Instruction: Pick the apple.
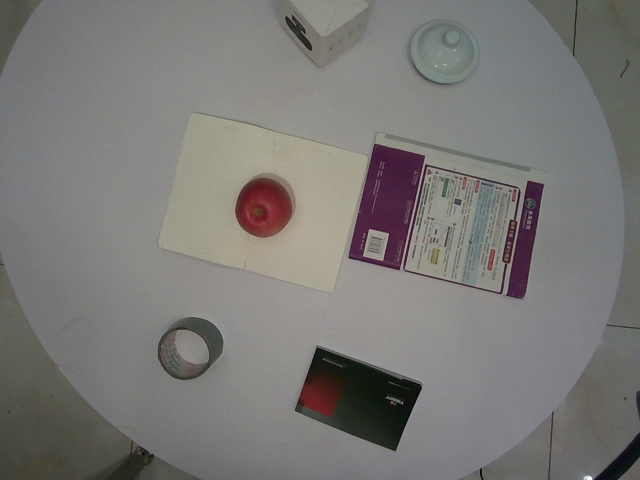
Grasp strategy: vertical